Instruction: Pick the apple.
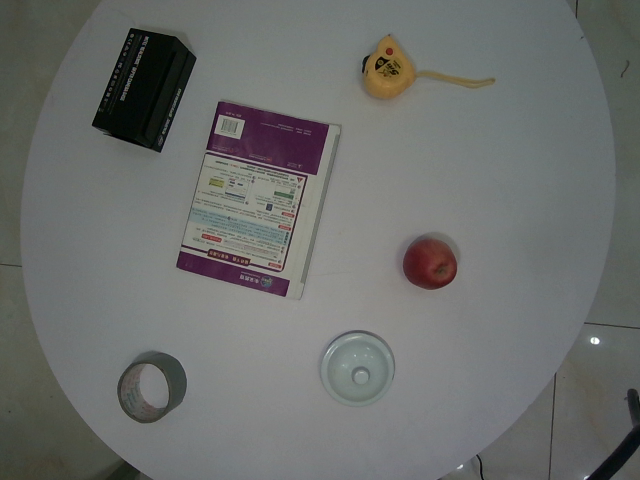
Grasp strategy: vertical